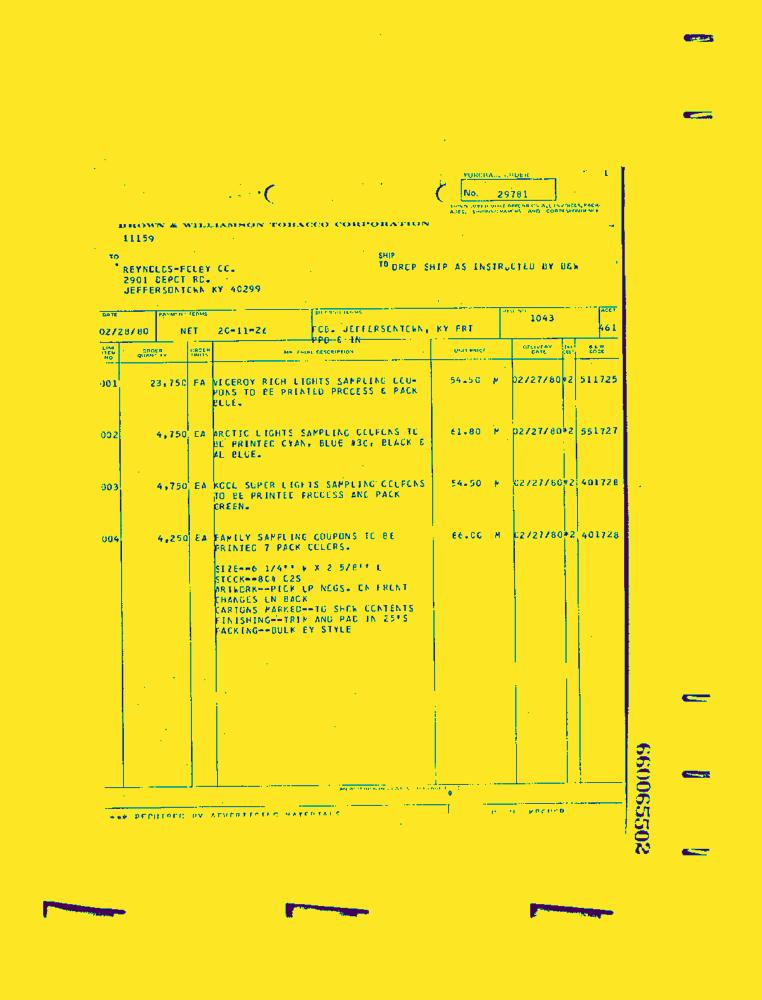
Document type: Invoice-Doc